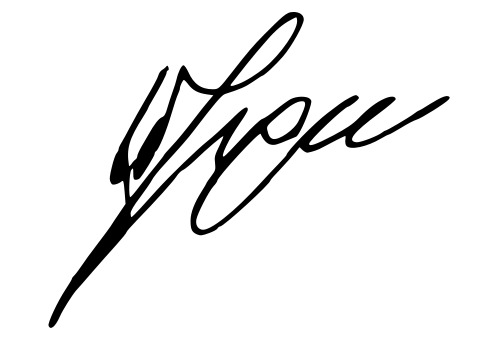
Signature of: krzysztof jurgiel